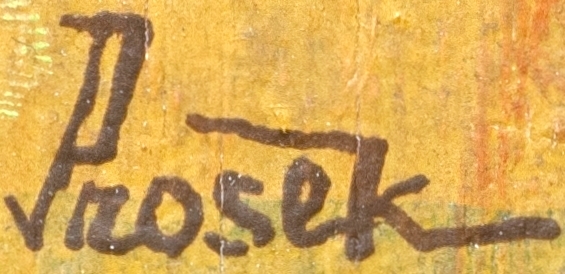
Signature of: miroslav prošek